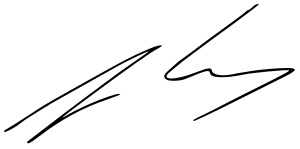
Signature of: jorge quiroga